Question: What do the imaging results show?
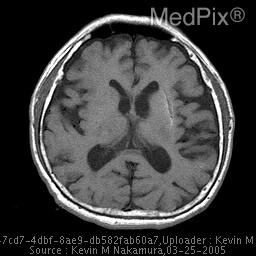
Answer: The imaging shows CT demonstrates focal high density in the region of the left putamen. Contrast was administered due to apparent vasogenic edema on the preceding non-contrast examination. A follow-up MRI performed 3 months later demonstrates evidence of residual blood products in the same region. Note the decrease in mass effect on the follow-up study. Axial T1W MRI appearance of left basal ganglia hemorrhage..